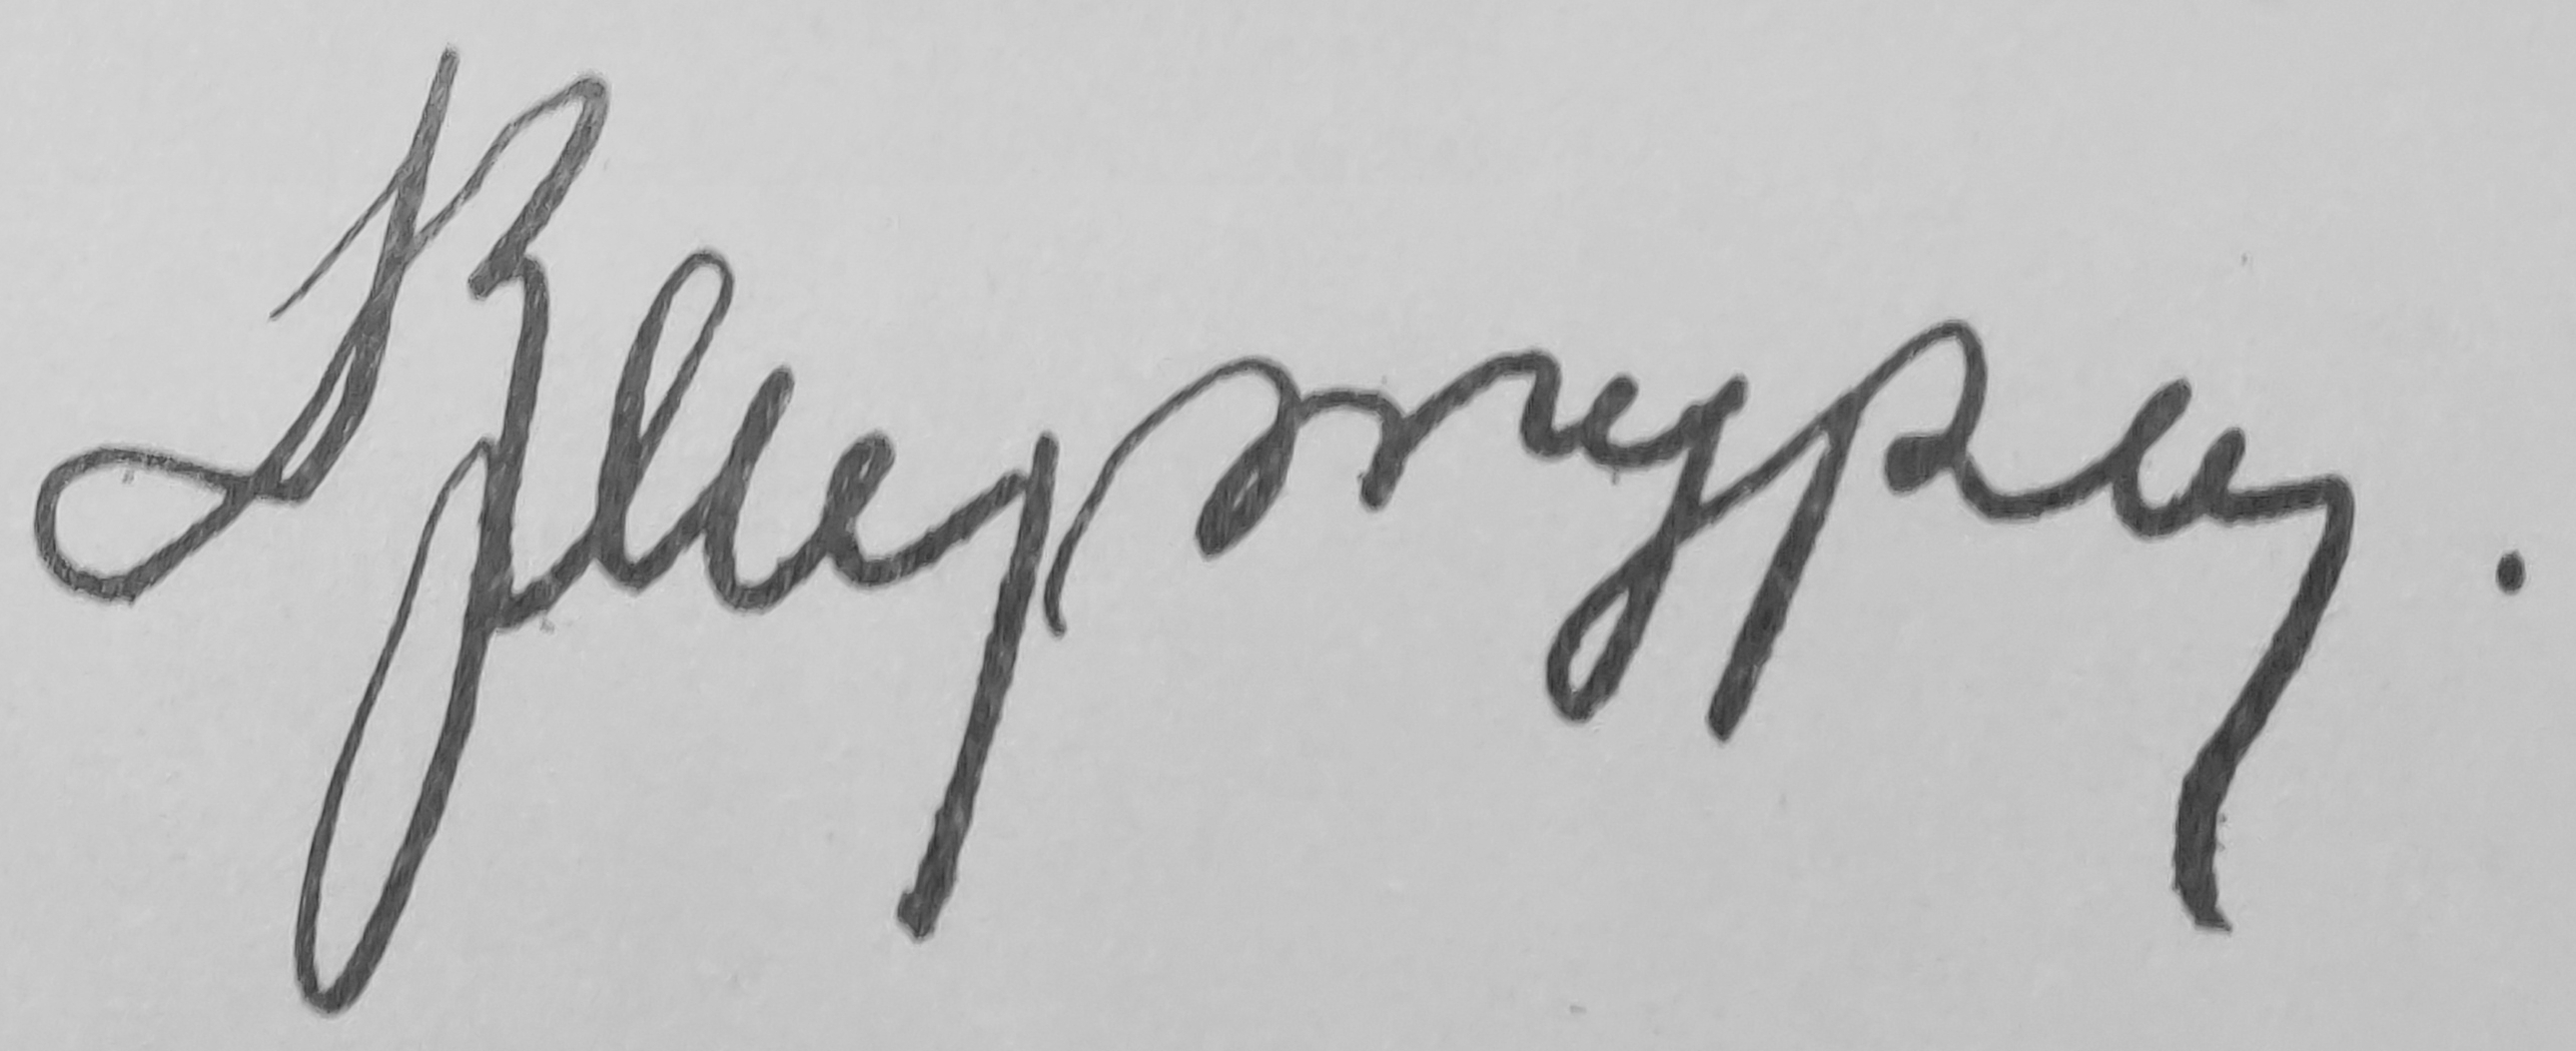
Signature of: vasili merkuryev